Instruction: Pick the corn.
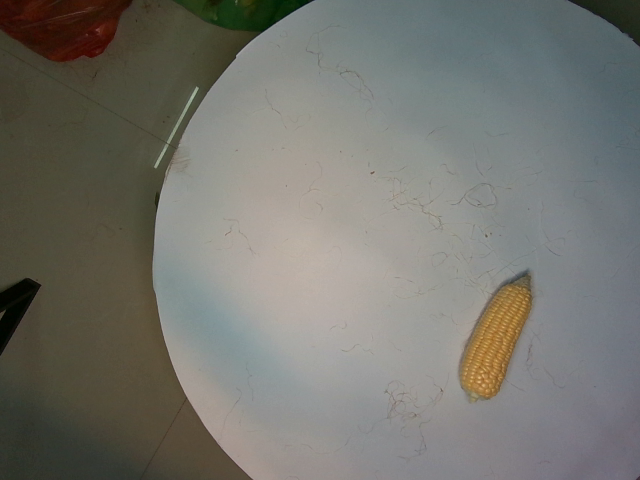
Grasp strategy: vertical